Question: What is the potential diagnosis?
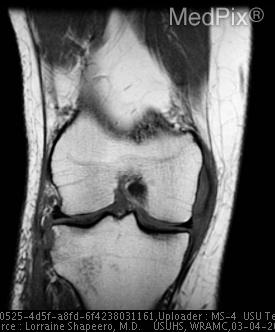
Answer: The possible diagnosis includes Combined findings are characteristic for ACL, MCL tears and Segond fracture.